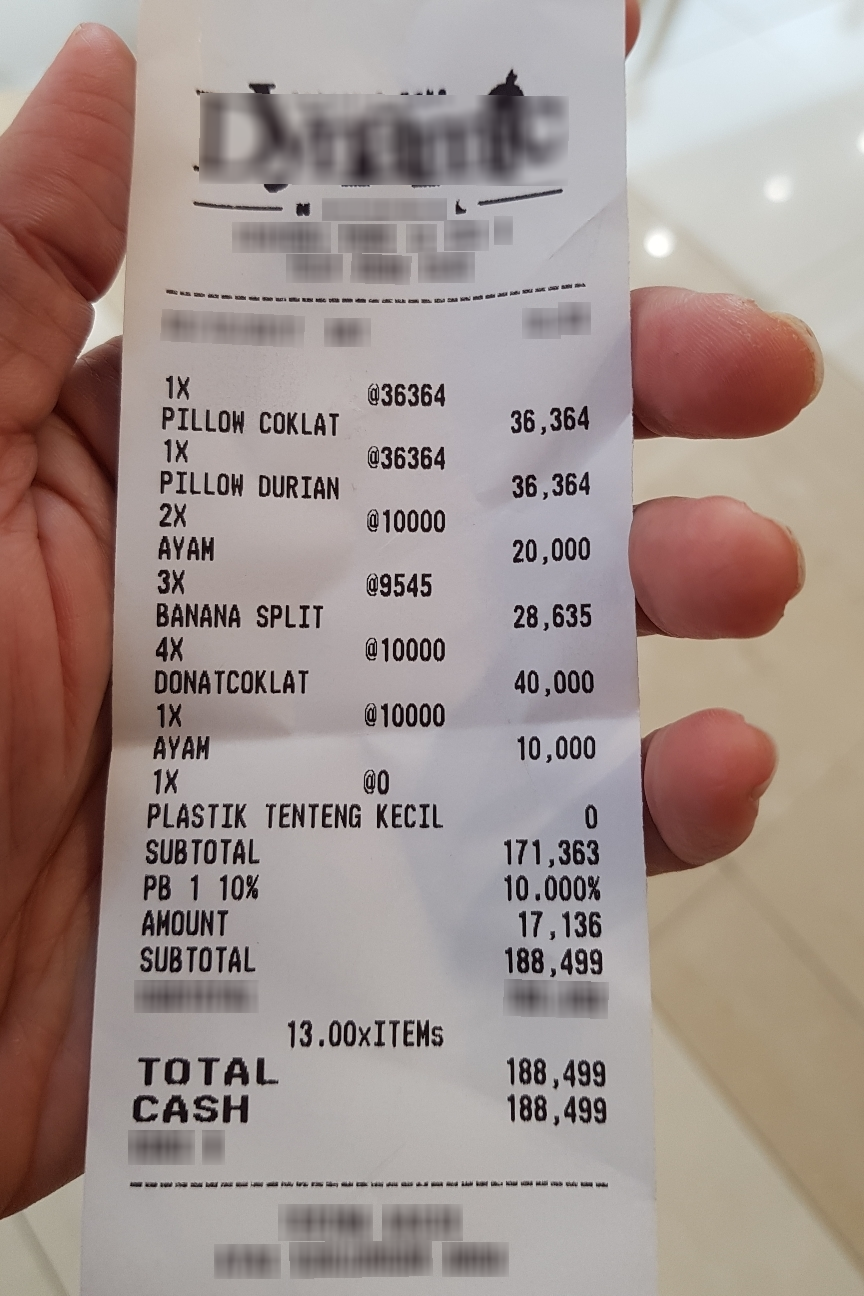
Number of items: 7
Subtotal: 171,363
Tax: 17,136
Other charges: 188,499
Total: 188,499
OCR text regions:
text: 1X
text: @36364
text: PILLOW
text: COKLAT
text: 36,364
text: 1X
text: @36364
text: PILLOW
text: DURIAN
text: 36,364
text: 2X
text: @10000
text: AYAM
text: 20,000
text: 3X
text: @9545
text: BANANA
text: SPLIT
text: 28,635
text: 4X
text: @10000
text: DONATCOKLAT
text: 40,000
text: 1X
text: @10000
text: AYAM
text: 10,000
text: 1X
text: @0
text: PLASTIK
text: TENTENG
text: KECIL
text: 0
text: TOTAL
text: 188,499
text: CASH
text: 188,499
text: 13.00xITEMs
text: SUBTOTAL
text: 171,363
text: PB
text: 1
text: 10%
text: 10.000%
text: AMOUNT
text: 17,136
text: SUBTOTAL
text: 188,499